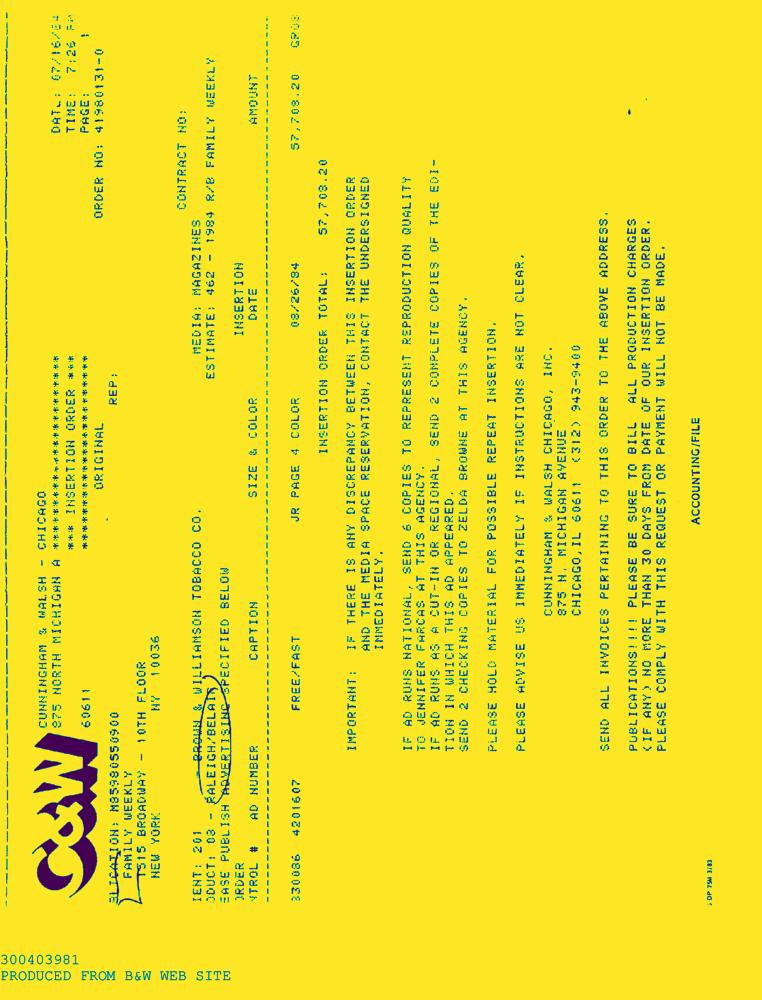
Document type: AD